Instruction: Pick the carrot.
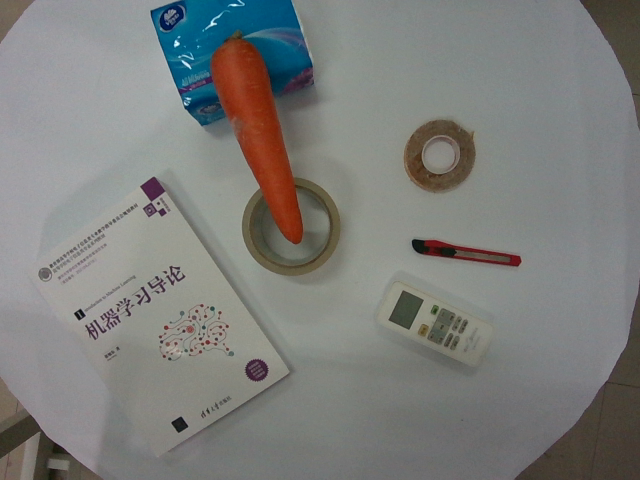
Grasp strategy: vertical